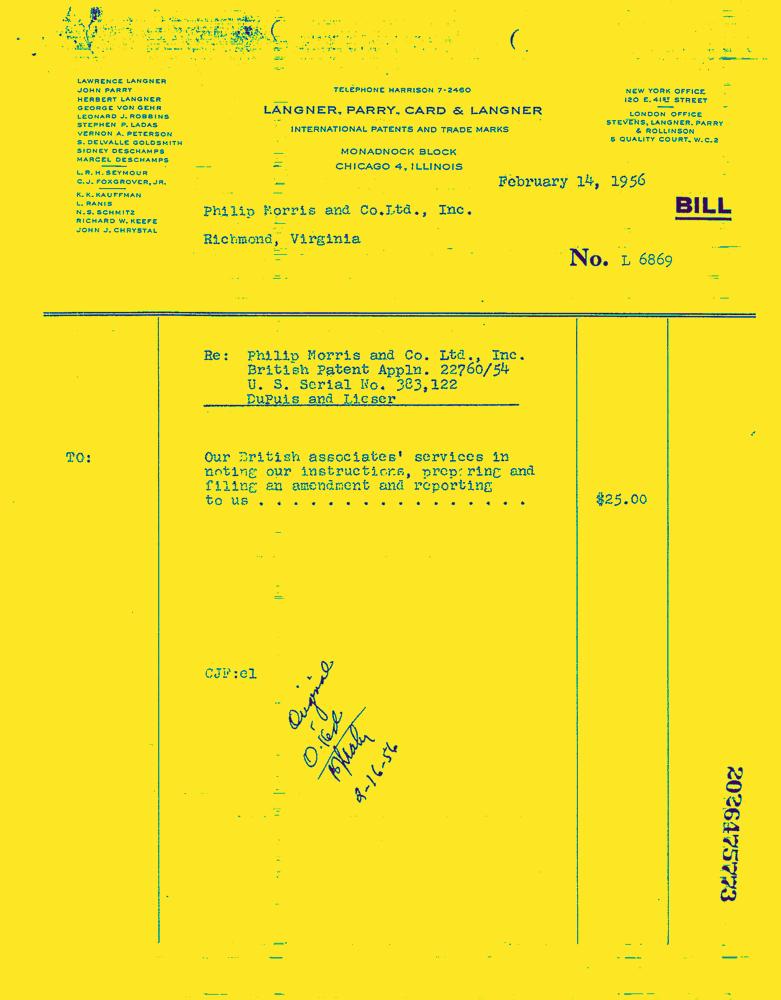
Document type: Invoice-Doc